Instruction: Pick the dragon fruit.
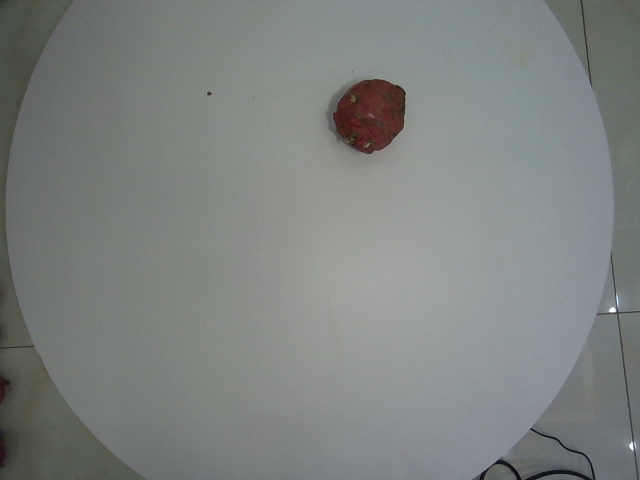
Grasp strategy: vertical